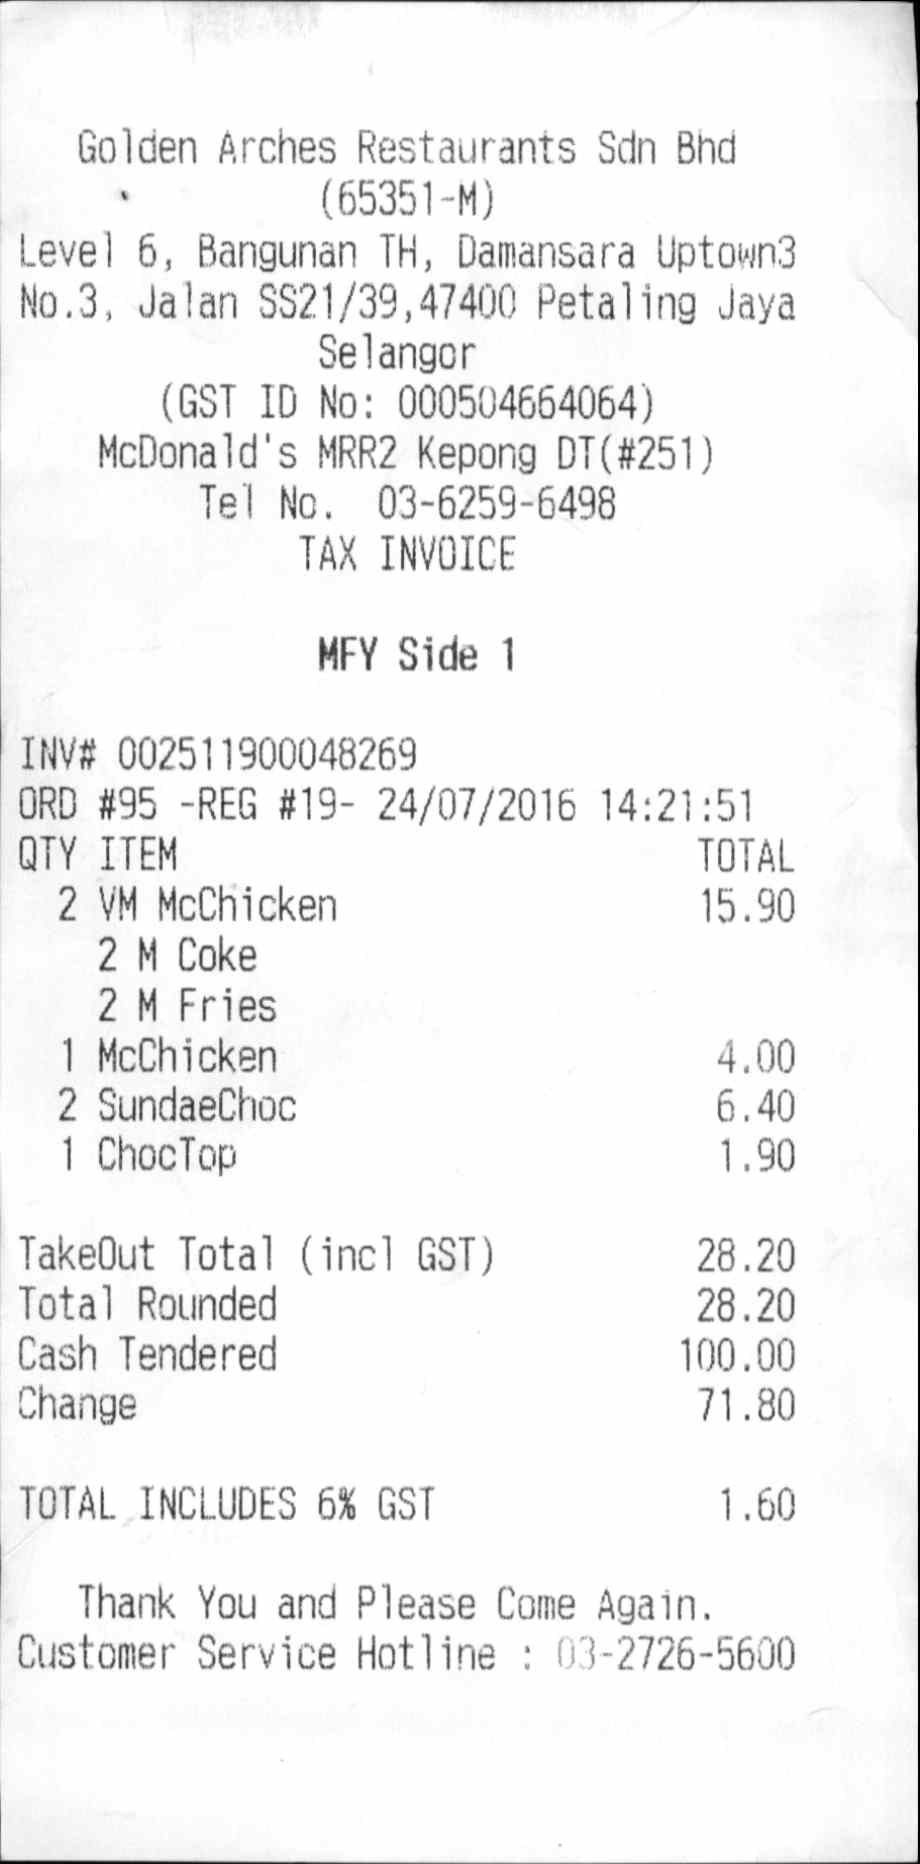
GOLDEN ARCHES RESTAURANTS SDN BHD
(65351-M)
LEVEL 6, BANGUNAN TH, DAMANSARA UPTOWN3
NO.3, JALAN SS21/39,47400 PETALING JAYA
SELANGOR
(GST ID NO: 000504664064)
MCDONALD'S MRR2 KEPONG DT(#251)
TEL NO. 03-6259-6498
TAX INVOICE
MFY SIDE 1
INV# 002511900048269
ORD #95 -REG #19- 24/07/2016 14:21:51
QTY ITEM
2 VM MCCHICKEN
2 M COKE
2 M FRIES
1 MCCHICKEN
2 SUNDAECHOC
1 CHOCTOP
TAKEOUT TOTAL (INCL GST)
TOTAL ROUNDED
CASH TENDERED
CHANGE
TOTAL INCLUDES 6% GST
TOTAL
15.90
4.00
6.40
1.90
28.20
28.20
100.00
71.80
1.60
THANK YOU AND PLEASE COME AGAIN.
CUSTOMER SERVICE HOTLINE : 03-2726-5600